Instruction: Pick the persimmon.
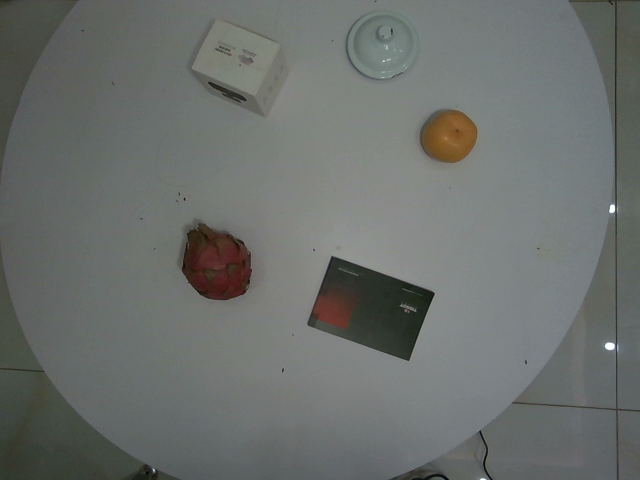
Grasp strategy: vertical